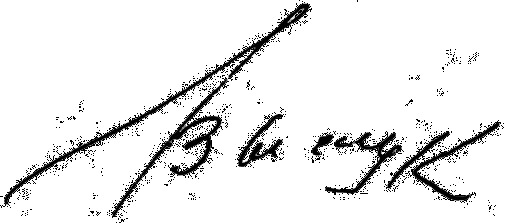
Signature of: vladimir vysotsky